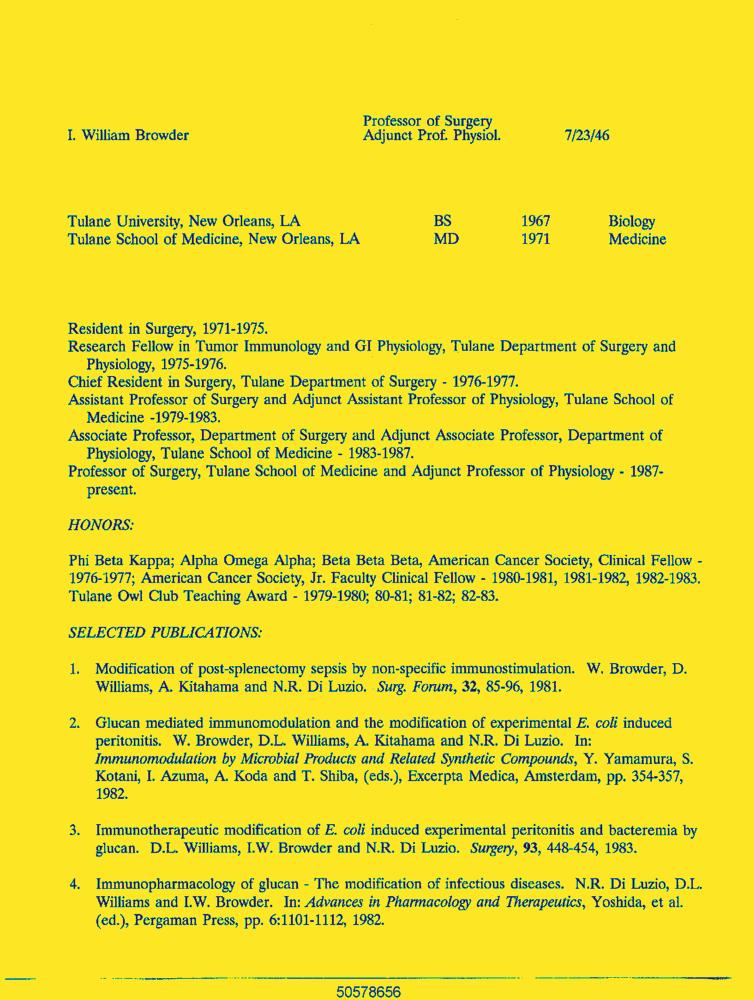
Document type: Resume-Doc